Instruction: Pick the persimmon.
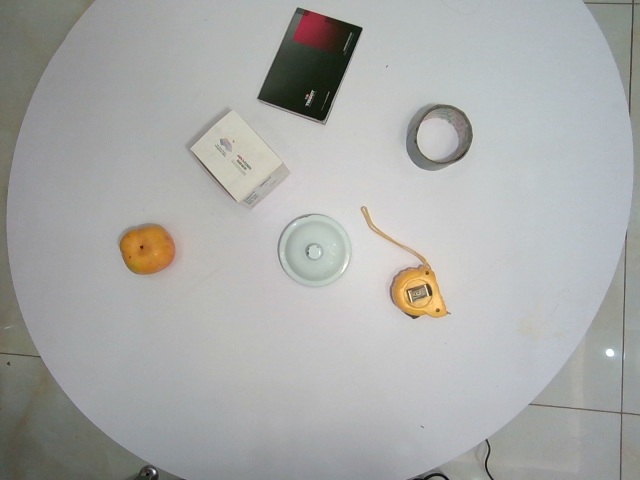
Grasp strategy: vertical